Question: What is the filing due date as per the document?
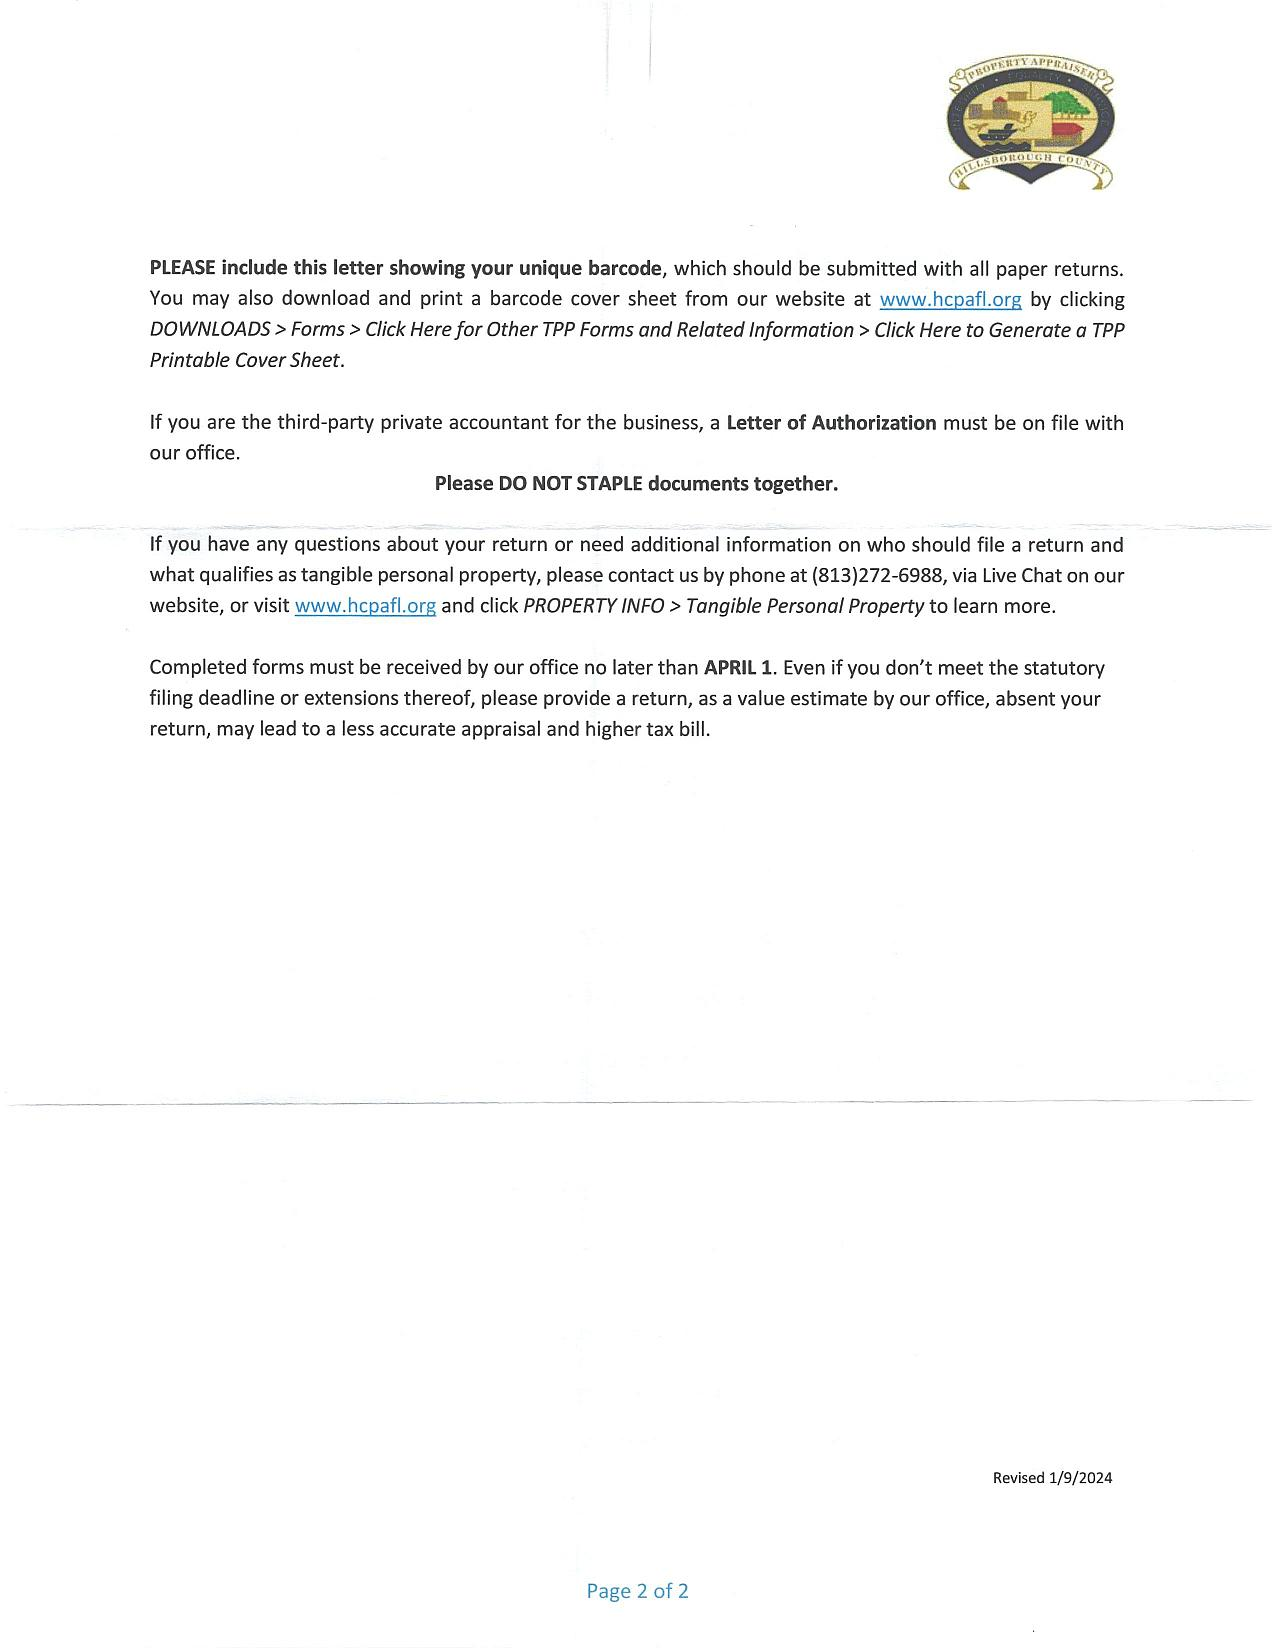
Answer: "1-Apr"